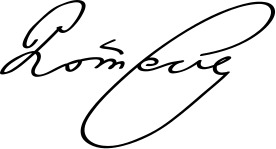
Signature of: henri poincaré